Question: How is the property described in the document?
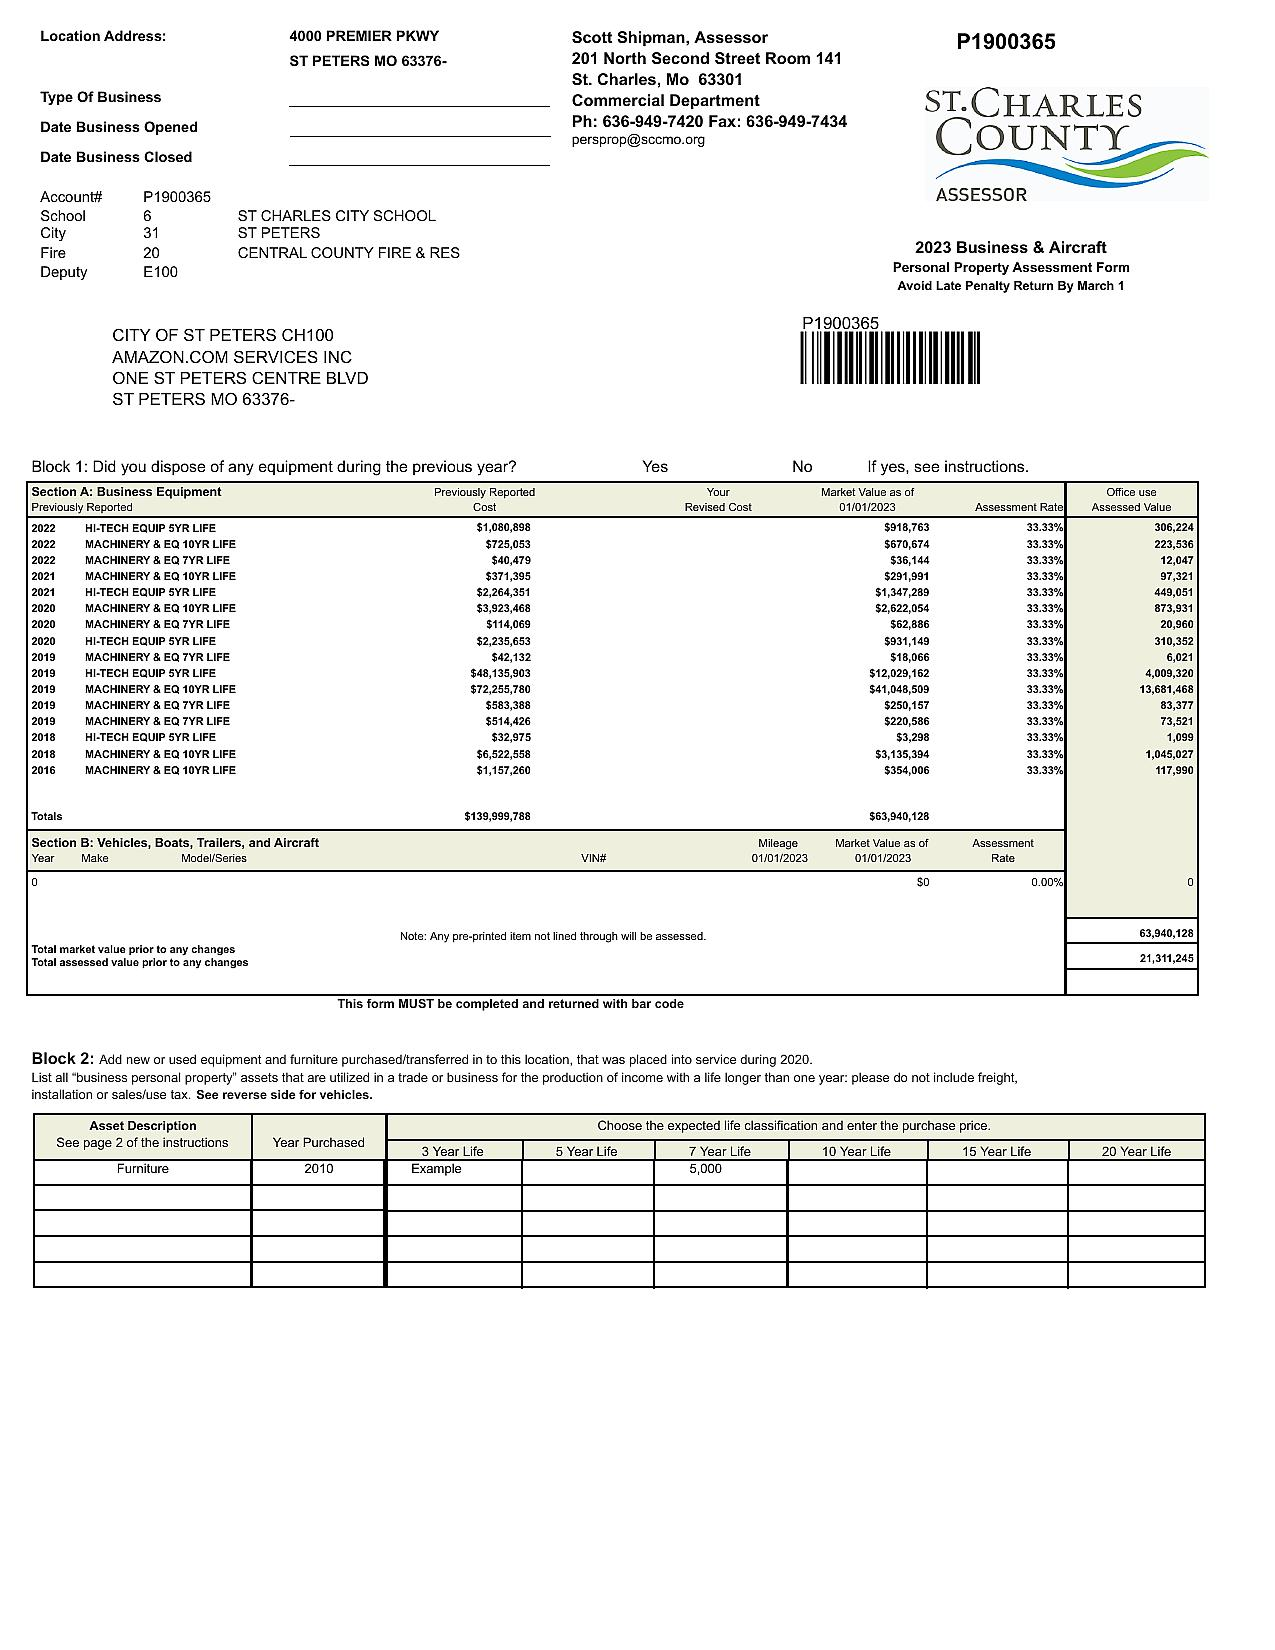
Answer: "VARIOUS EQUIPMENT LISTINGS"